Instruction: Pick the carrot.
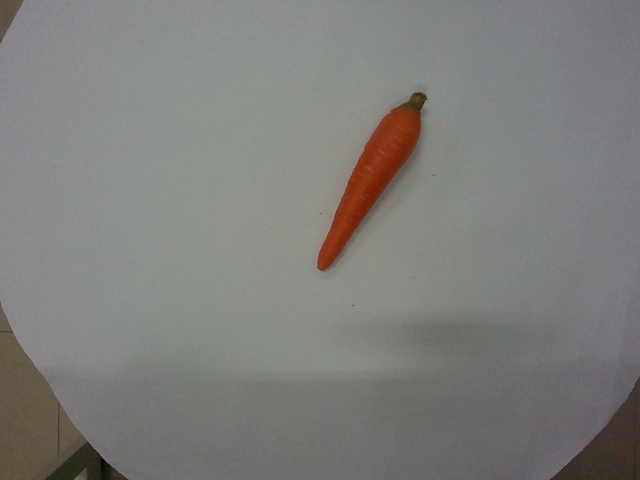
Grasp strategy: vertical